Question: What is the filing due date as per the document?
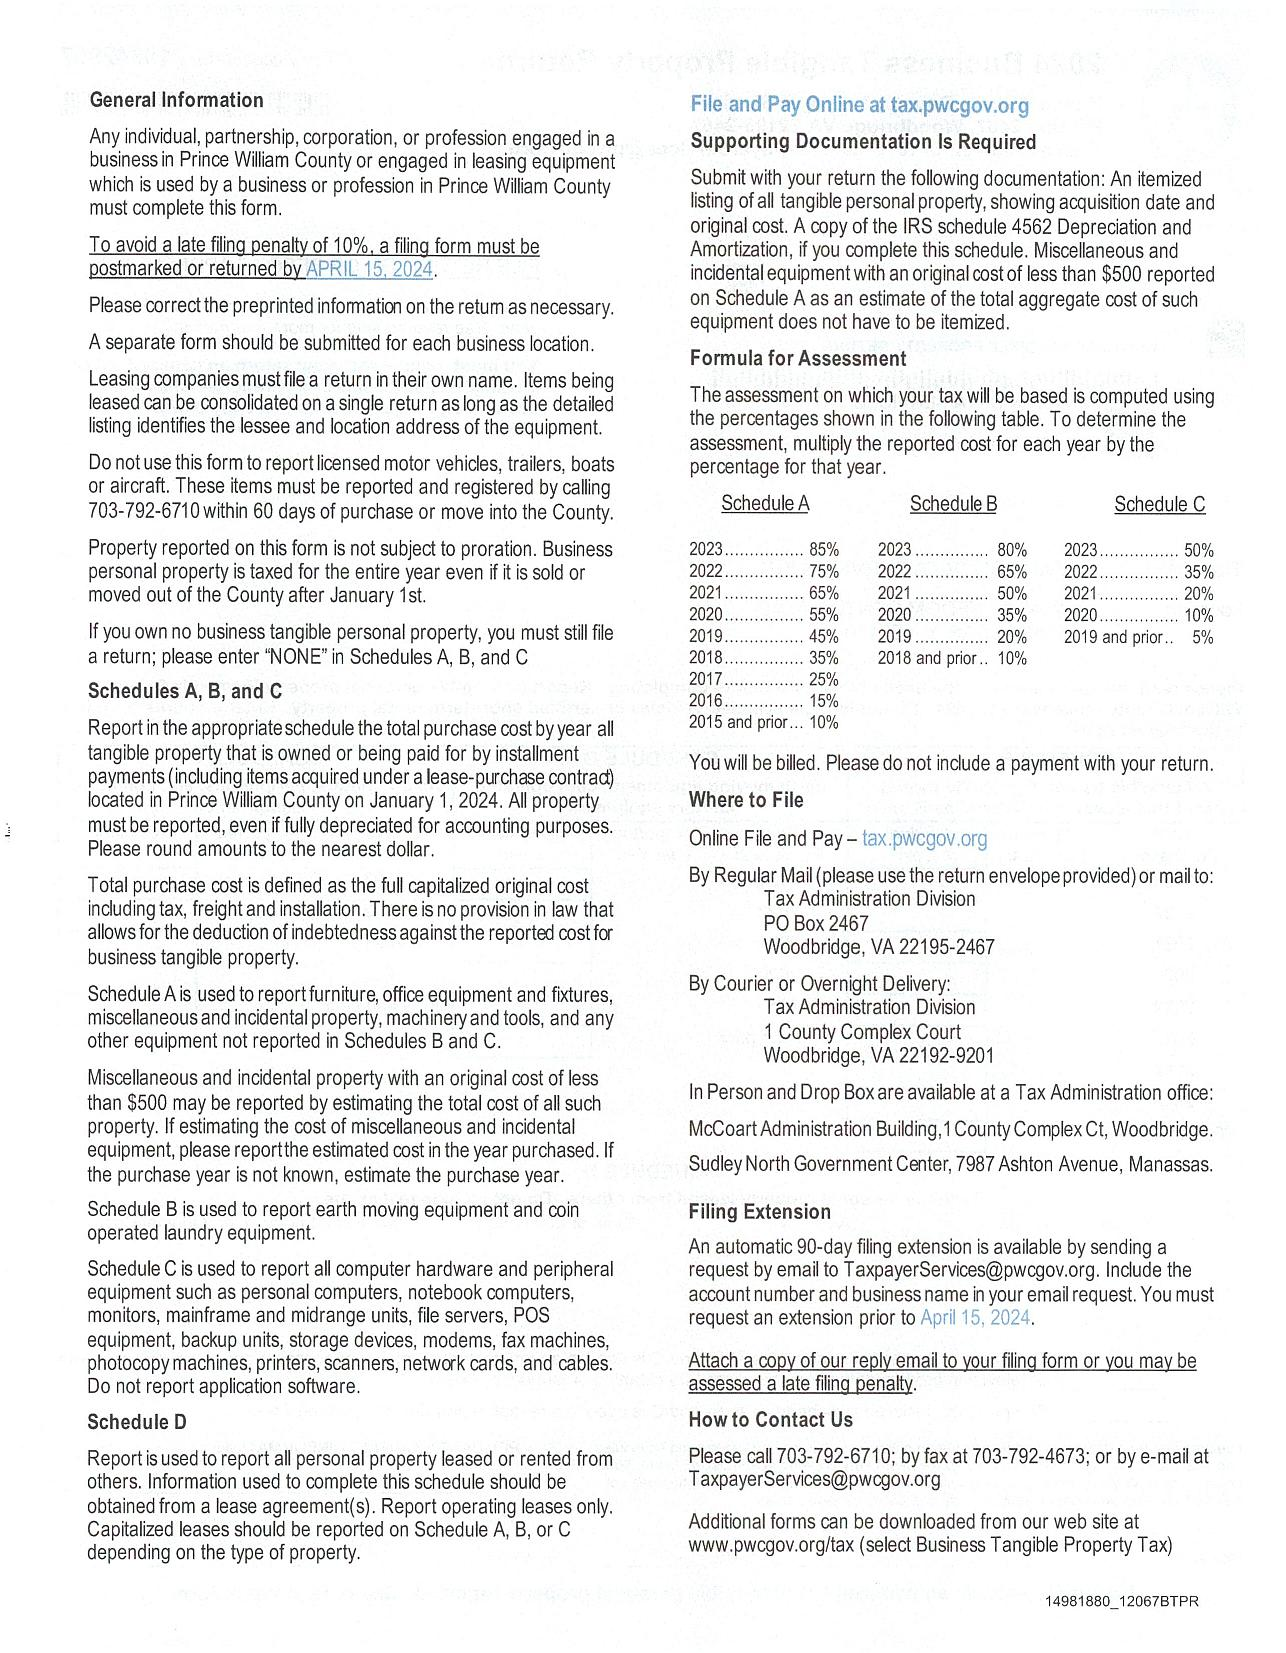
Answer: "15-Apr-24"